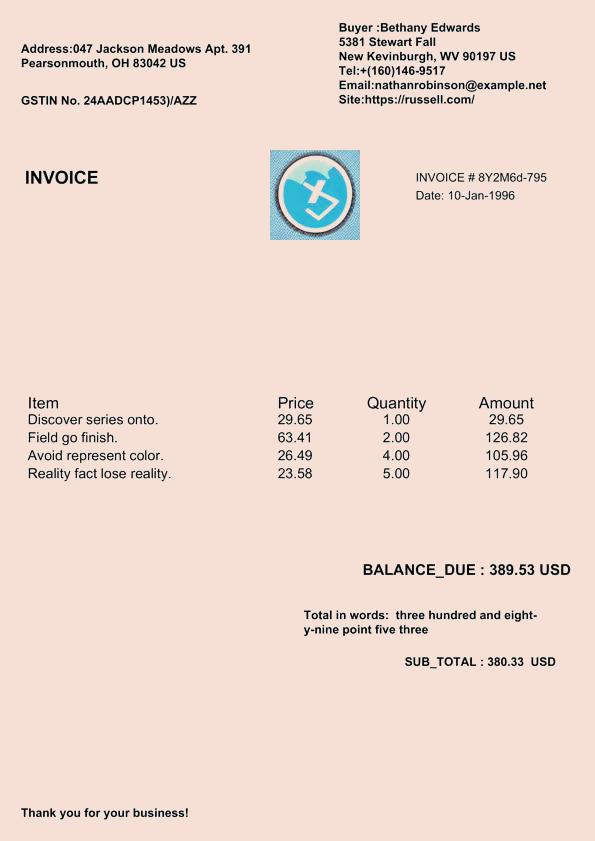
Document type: Invoice